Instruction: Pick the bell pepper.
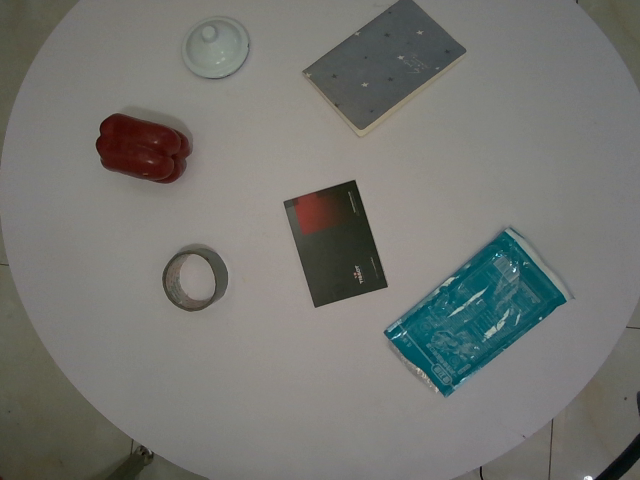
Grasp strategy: vertical